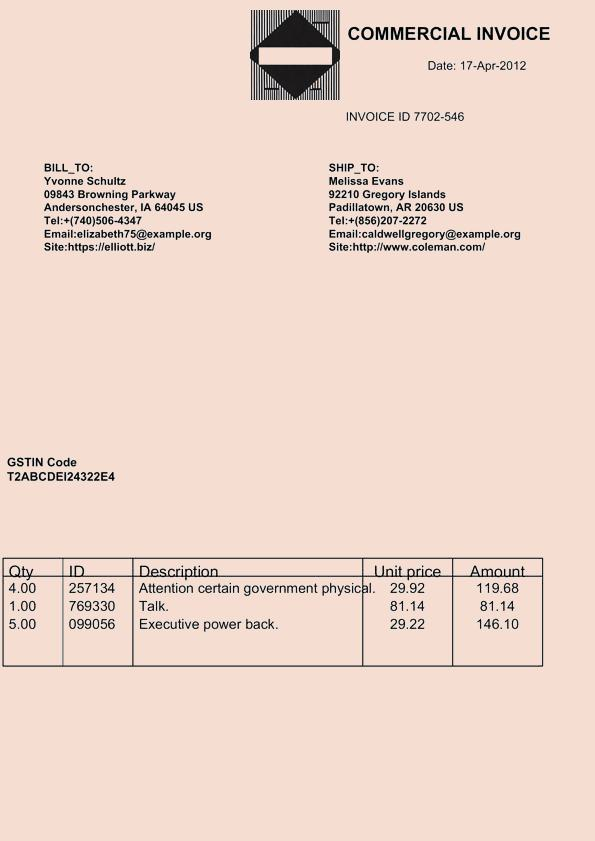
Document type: Invoice